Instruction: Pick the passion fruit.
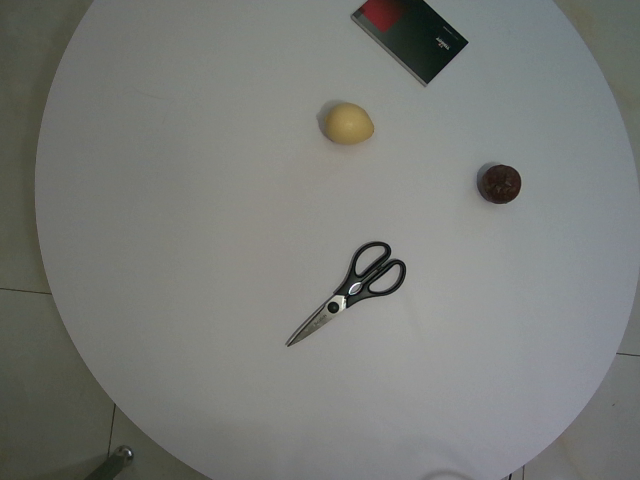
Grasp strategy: vertical